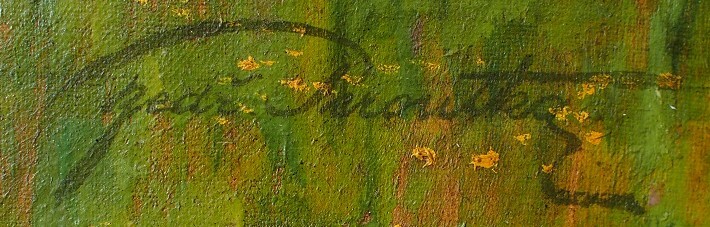
Signature of: bedřich peroutka